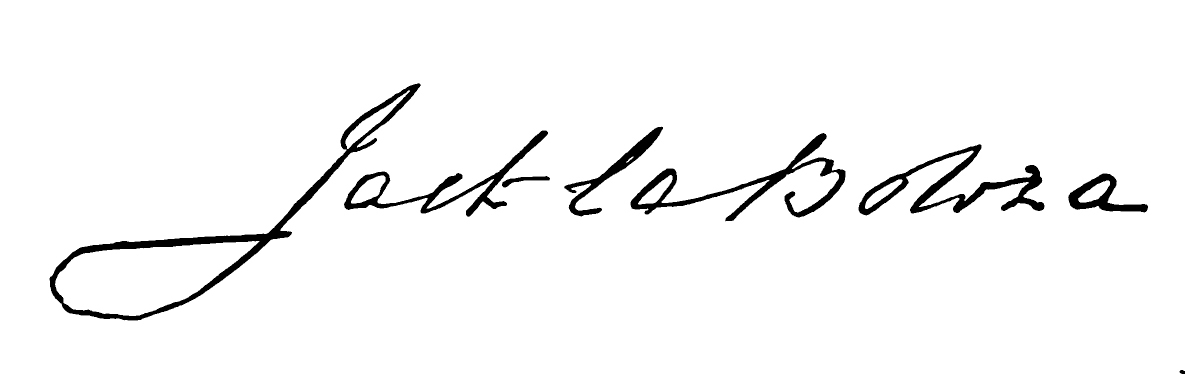
Signature of: augusto vittorio vecchi